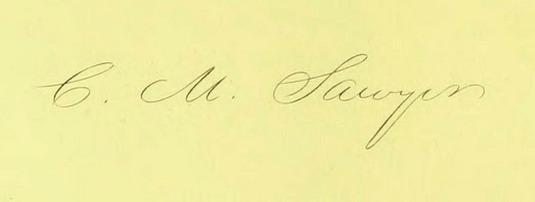
Signature of: caroline m sawyer